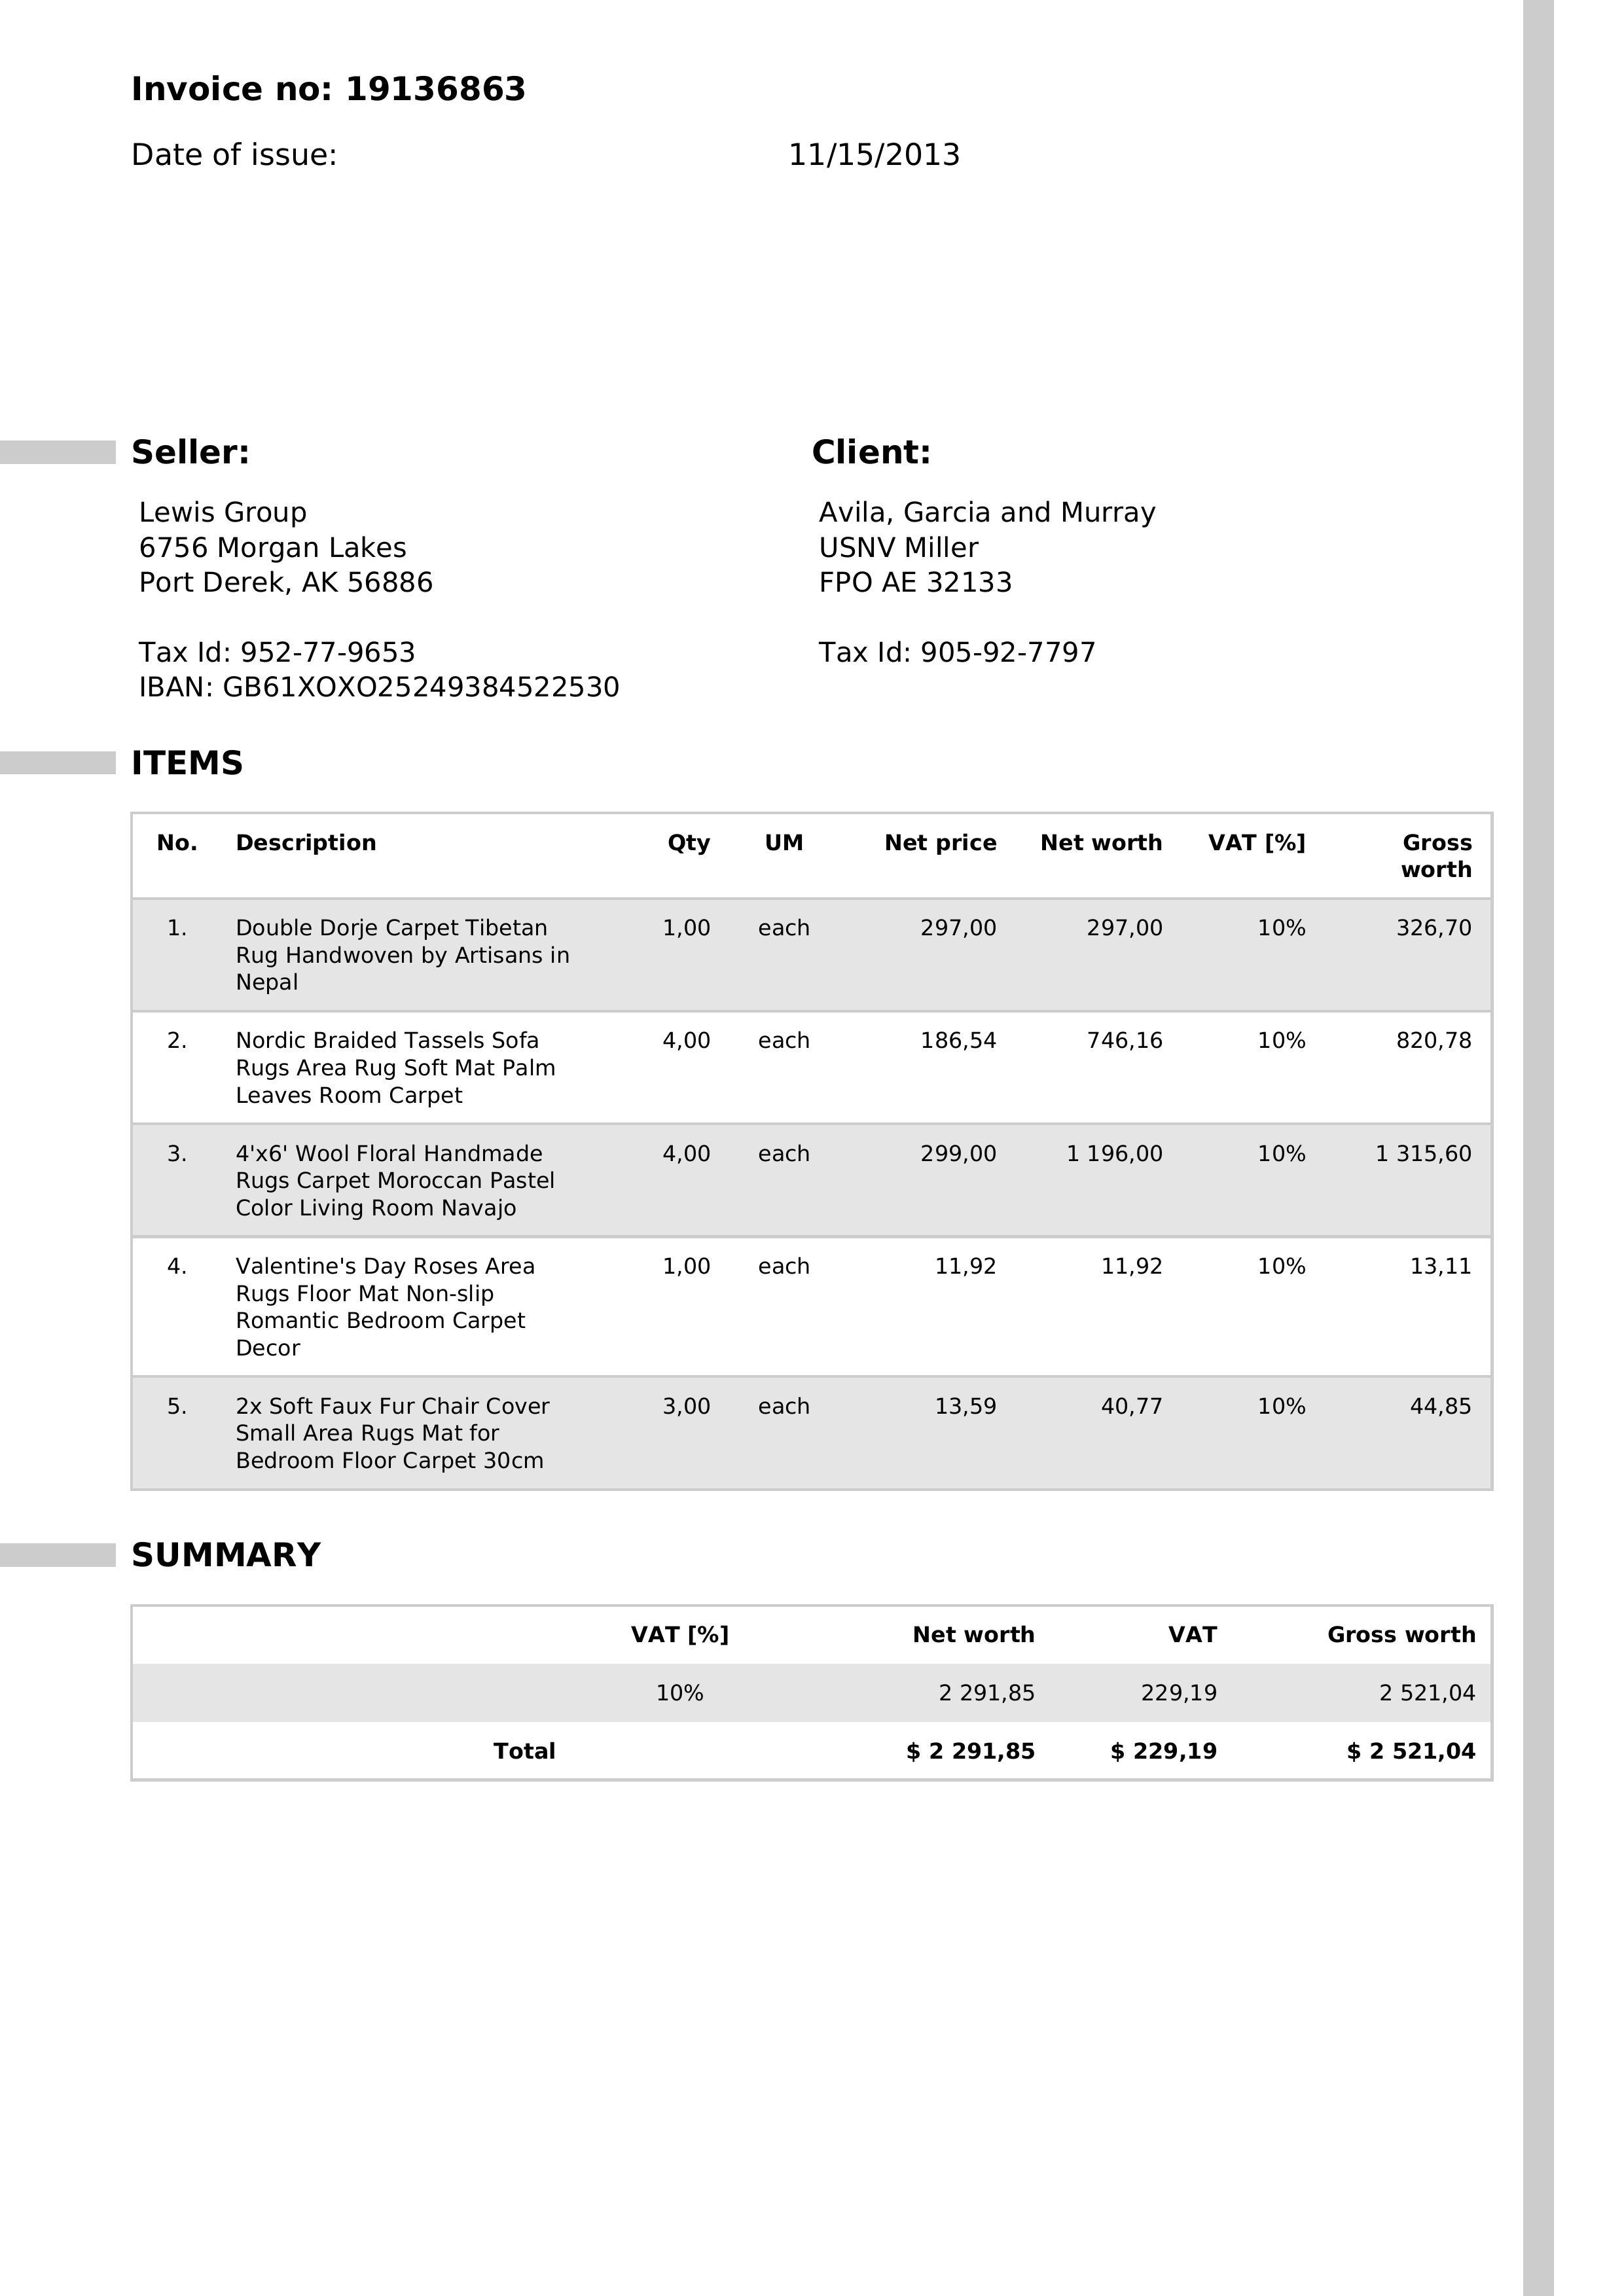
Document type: Invoice